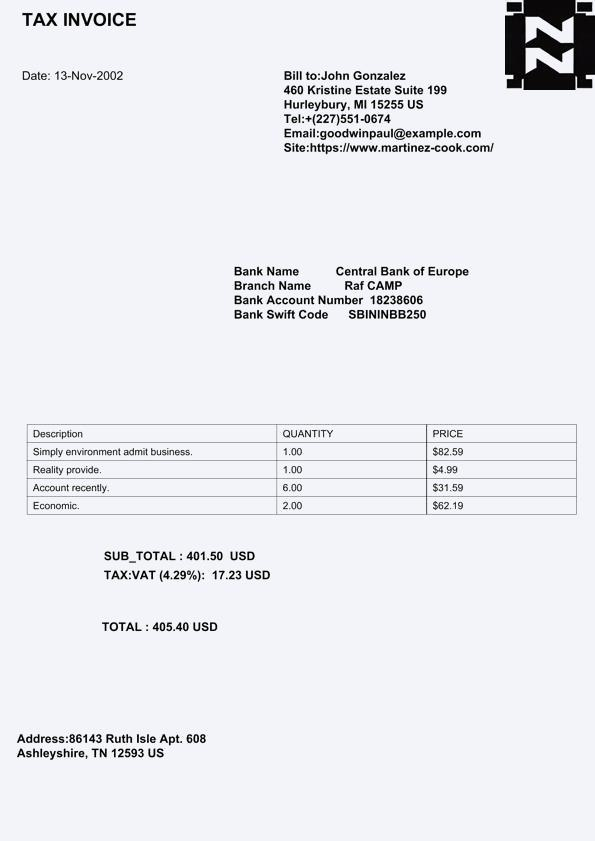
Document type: Invoice